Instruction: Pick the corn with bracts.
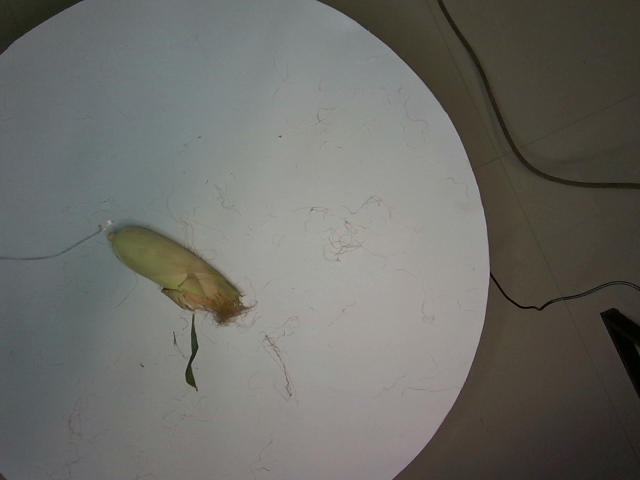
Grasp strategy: vertical